Can you pull out the amount in words, numerical amount, payee's name, date of the cheque, and the bank's name from the image?
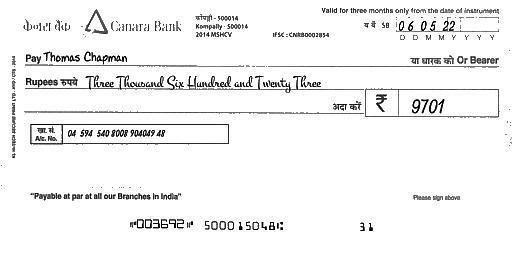
amt_in_words: Three Thousand Six Hundred and Twenty Three
amt_in_figures: 9701
payee_name: Thomas Chapman
bank_name: Canara Bank
cheque_date: 06/05/22